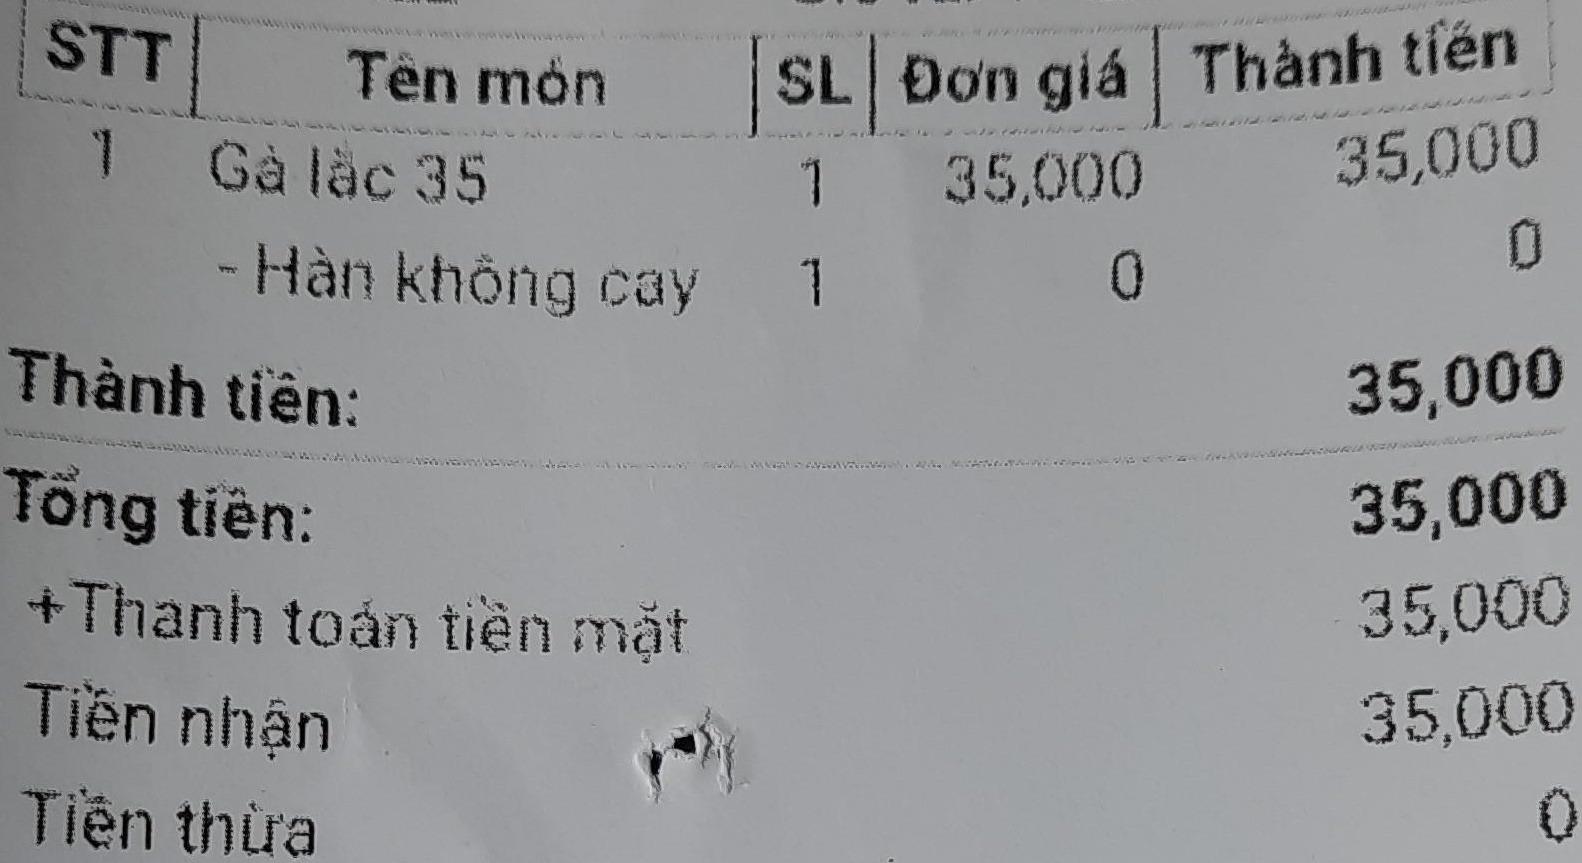
<table>
<tr>
<th>STT</th>
<th>Tên món</th>
<th>SL</th>
<th>Đơn giá</th>
<th>Thành tiền</th>
</tr>
<tr>
<td>1</td>
<td>Gà lắc 35</td>
<td>1</td>
<td>35,000</td>
<td>35,000</td>
</tr>
<tr>
<td></td>
<td>- Hàn không cay</td>
<td>1</td>
<td>0</td>
<td>0</td>
</tr>
</table>

Thành tiền: 35,000
Tổng tiền: 35,000
+Thanh toán tiền mặt 35,000
Tiền nhận 35,000
Tiền thừa 0